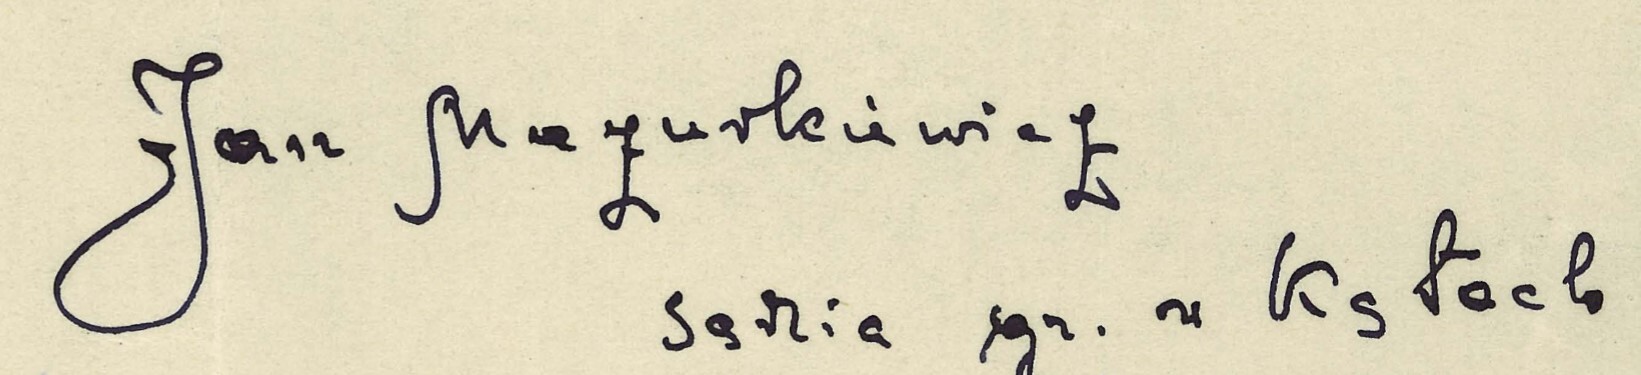
Signature of: jan mazurkiewicz